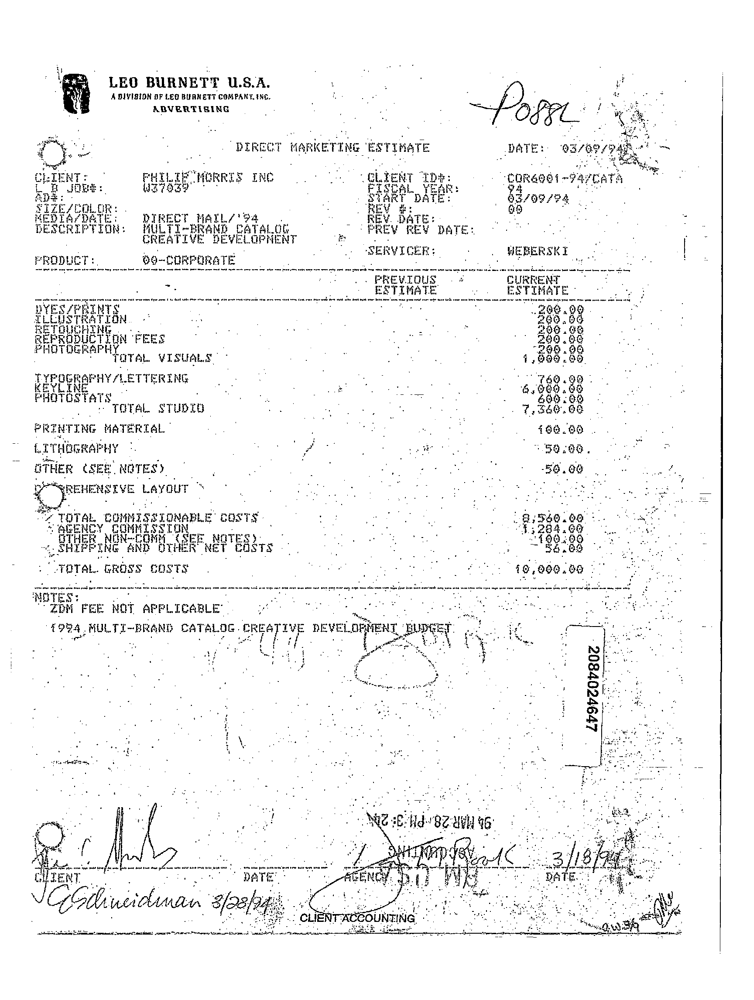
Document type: Invoice